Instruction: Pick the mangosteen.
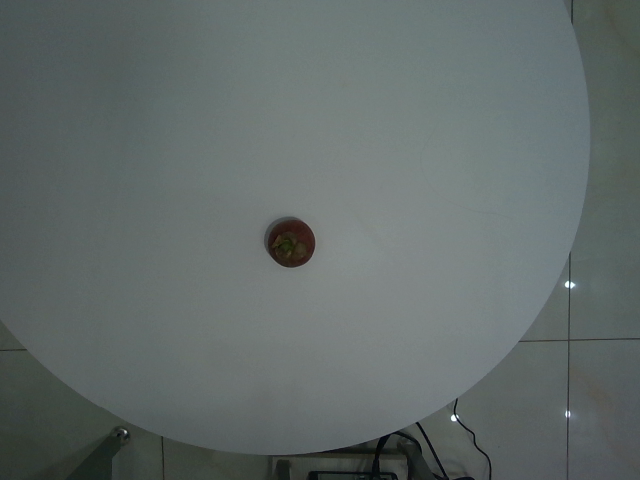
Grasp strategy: vertical